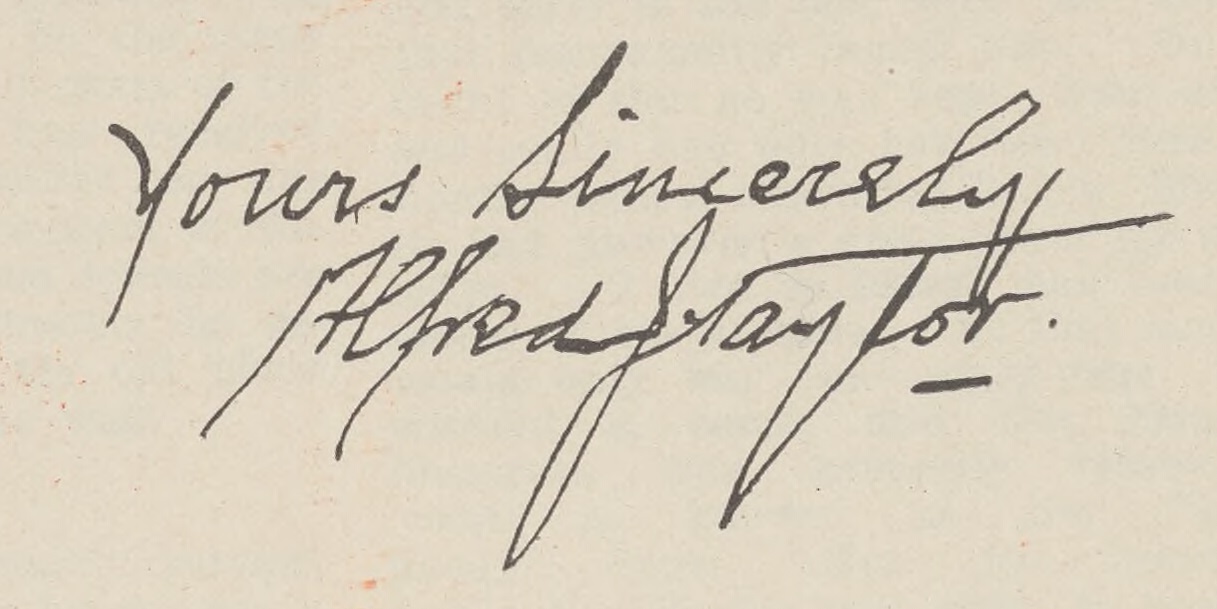
Signature of: alfred joseph taylor